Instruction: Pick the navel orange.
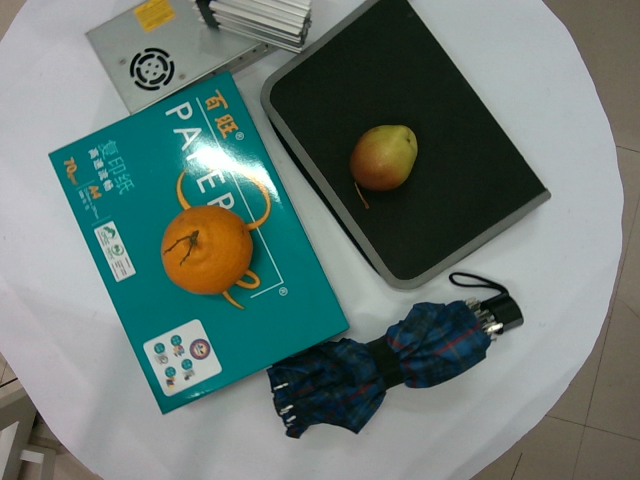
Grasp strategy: vertical